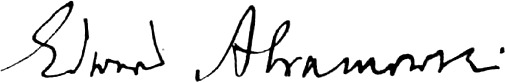
Signature of: edward abramowski